Patient: Female, age 28
A 28-year-old woman was admitted to the Second Xiangya Hospital of Central South University, Hunan, China because of recurrent cough for 6 years and wheezing for 7 months, which aggravated for half a month in May 2021. The patient started to cough sputum early in September 2014, and pulmonary tuberculosis was considered the reason at the local hospital and therefore anti-tuberculosis was given. The symptoms improved significantly until 2015; the patient complained of cough with fever during the anti-tuberculosis therapy and visited our hospital for the first time. Laboratory tests showed an elevated level of leukocyte count, erythrocyte sedimentation rate, C-reactive protein level, and serum total IgE (2,500 IU/ml, normal range: <130 IU/ml). The chest CT revealed multiple cavitary lesions in both upper lungs and the dorsal segment of the left lower lung and bronchiectasis of bilateral lobes (Figure 1A). A combined infection of aspergillosis and Staphylococcus aureus was confirmed by positive culture of both sputum and bronchoalveolar lavage fluid (BALF). Anti-infection with teicoplanin and itraconazole was prescribed, and her symptoms were relieved on therapy. The patient remained stable until 2019; she began coughing intermittently and the symptoms gradually worsened when accompanied with dyspnea and wheezing. She visited our hospital for the second time in December 2020. Blood tests showed a moderately elevated level of eosinophil count (0.97 x 109/L, normal range: 0.02-0.52 x 109/L) and a markedly increased serum total IgE level (>2,500 IU/ml). Total levels of aspergillosis-specific IgE, IgM, and IgG were above normal. A pulmonary function test revealed decreased FVC (2.41 L; expected value: 2.92 L), decreased FEV1 (1.54 L, expected value: 2.53 L), and decreased FEV1/FVC (63.68%, expected value: 84.52%), indicating moderate obstructive pulmonary ventilation dysfunction and positive bronchodilation test (FEV1 increased by 16.8%). The chest CT revealed bilateral multiple bronchiectases, pulmonary bulla, and atelectasis in the right middle lung lobe (Figure 1B). Based on these data, a diagnosis of allergic bronchopulmonary aspergillosis (ABPA) was made. Oral voriconazole 200 mg two times daily and methylprednisolone 16 mg per day plus inhaler were prescribed but were demonstrated to be insufficient without the improvement of symptoms. Since February 2021, she was given omalizumab 600 mg three times every month; she was readmitted due to the aggravation of cough and wheezing. The patient denied any history of food or drug allergies. Her family history was negative for any inherited genetic diseases.
On physical examination, her body weight was 58 kg on admission. She exhibited facial flushing, a full moony face, buffalo back, and mossy skin changes on the scalp. Moist rales could be heard on bilateral lung fields. Her laboratory findings on admission revealed moderate C-reactive protein level (33.6 mg/l, reference range: 0-6 mg/l) and a normal level of leukocyte count and erythrocyte sedimentation. Serum IgE was above normal (770 IU/ml, reference range: <130 IU/ml); serum -beta-D-glucan test, galactomannan test, anti-nuclear antibody, anti-neutrophil cytoplasmic antibodies, vasculitis antibodies, antiphospholipid antibodies, antibodies to extractable nuclear antigens, and rheumatoid factor were negative. Pulmonary CT suggested diffuse multiple ground glass shadows and scattered striae in both lungs and more cystic lesions than previously observed (Figure 1C). Bronchoscopy showed viscous jelly-like secretions in the tracheal lumen. The next-generation sequence (NGS) of BALF indicated Pneumocystis jirovecii (sequence reads 34909), Human Herpes Virus Type 5 (also named CMV, sequence reads 1843), and Human Herpes Virus Type 4 (also named EBV, sequence reads 7). With classic diffuse ground-glass lesions appearing in the chest CT images and high sequence reads of CMV and P. jirovecii in BALF detected by mNGS, we identified that the patient had CMV and P. jirovecii coinfection. The sequence reads of EBV, which is ubiquitous in most of the population, were too few to be identified as pathogenic. SMZ-TMP and ganciclovir were given and symptoms were gradually relieved (Figure 2).
Given that the young patient was predisposed to multiple pathogens, including some opportunistic strains, we carefully reviewed the patient's medical history. Surprisingly, she had multiple skin rashes and pruritus all over the body since childhood. A minor traumatic fracture of the right calf occurred at the age of 12. She underwent cutaneous abscesses requiring incision and drainage at 13 years of age. The patient also had a previous diagnosis of pelvic abscess, tubal occlusion, and primary infertility. The patient had recurrent infections of different strains including opportunistic pathogens in multiple organs, skin rashes, and markedly elevated IgE levels. HIES were suspected, and she scored 45 points on the National Institutes of Health clinical HIES scoring system. Further whole-exome sequencing (WES) was performed to screen potential mutations, indicating a heterozygous missense mutation in exon 15 of STAT3 (c.1294G>T, g.62382G>T, p.Val432Leu, NM_139276.2). Consequently, the final diagnosis was made as AD-HIES. Her parents and younger sister are wild-type genotypes. In addition to the standard anti-infection therapy, we prescribed omalizumab 300 mg every 2 weeks and Seretide inhalation. Oral corticosteroids gradually reduced and stopped. During 6 months of follow-up, the patient did not experience recurrent infection. After an initial fluctuation of the level, serum IgE remained stable recently. The patient's symptoms and lung function improved on therapy (Figure 3). The chest CT scan demonstrated improved infiltrates (Figure 1D).
Keywords: stat3 gene, allergy bronchopulmonary aspergillosis, case report, hyper-ige syndrome, omalizumab
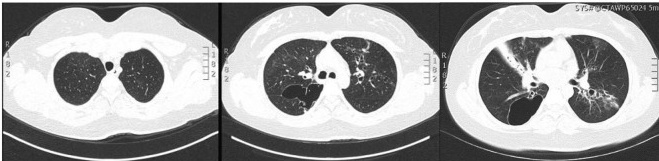
Image caption: Pulmonary imaging by CT scan. (A) December 2015: multiple cavitary lesions and multiple patchy shadows in both the upper lungs and the dorsal segment of the left lower lung, with bronchiectases in the right middle lung and the lingual and dorsal segments of the left upper and left lower lung.